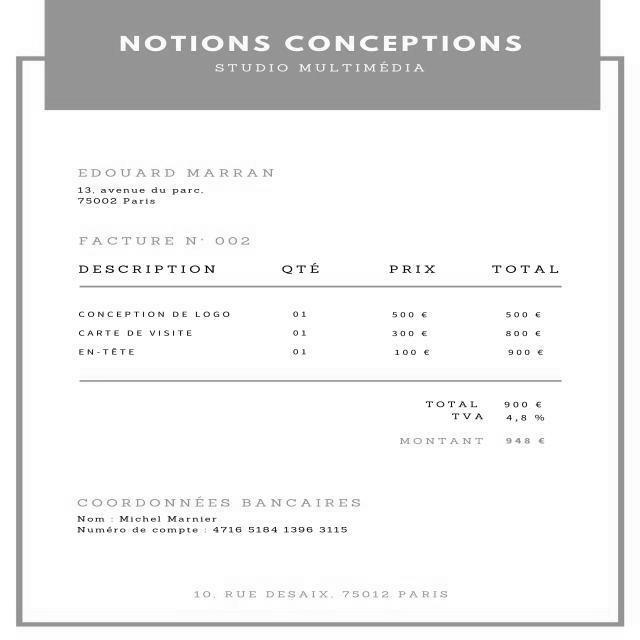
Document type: Invoice